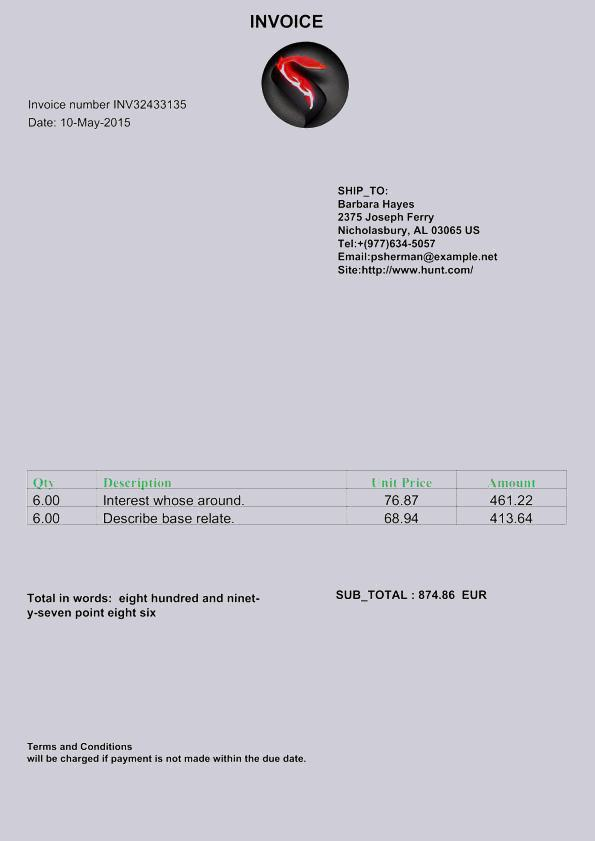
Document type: Invoice